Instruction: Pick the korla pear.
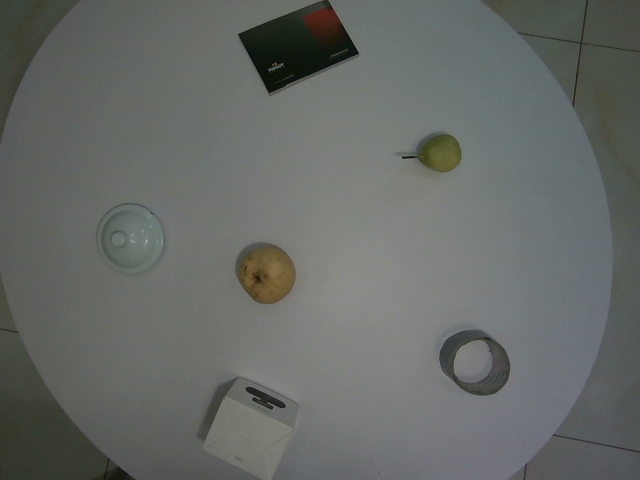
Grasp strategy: vertical